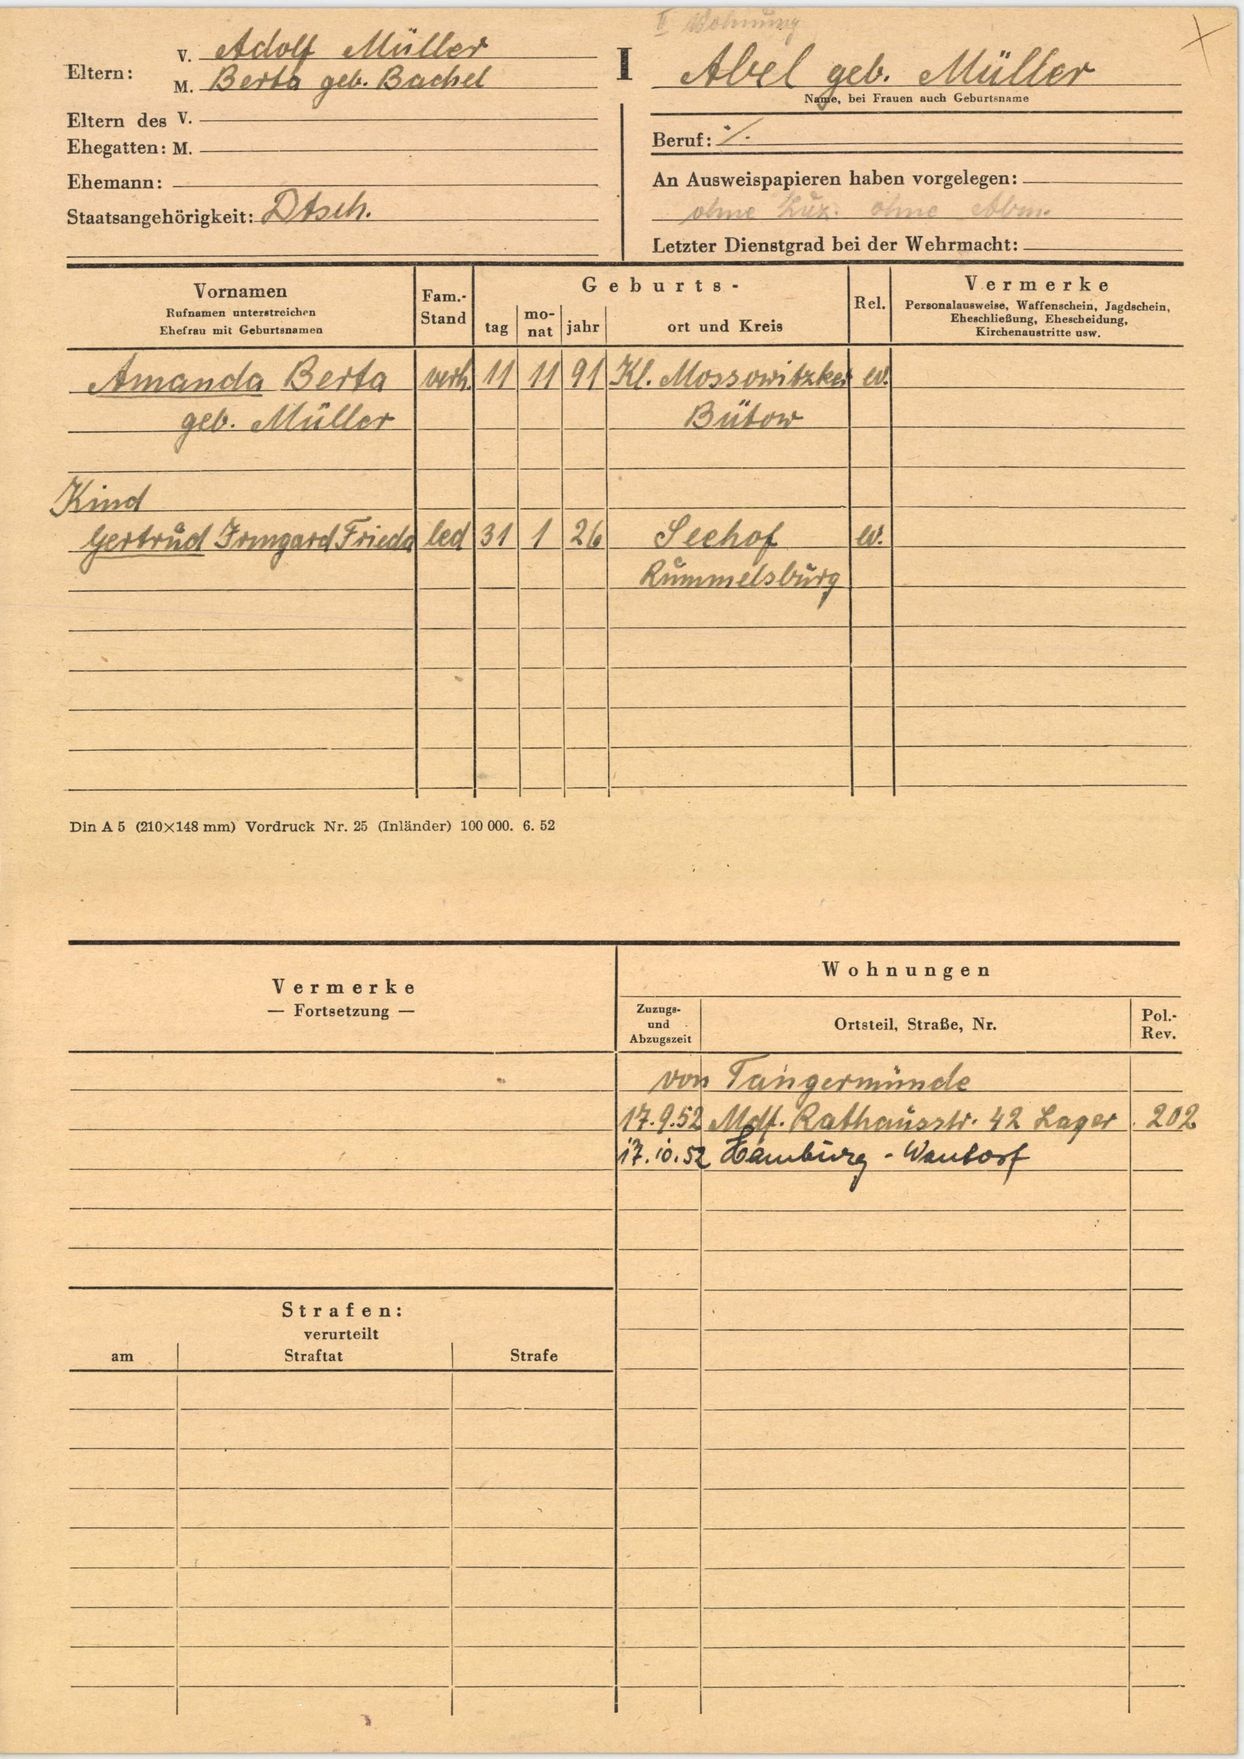
Abel geb. Müller